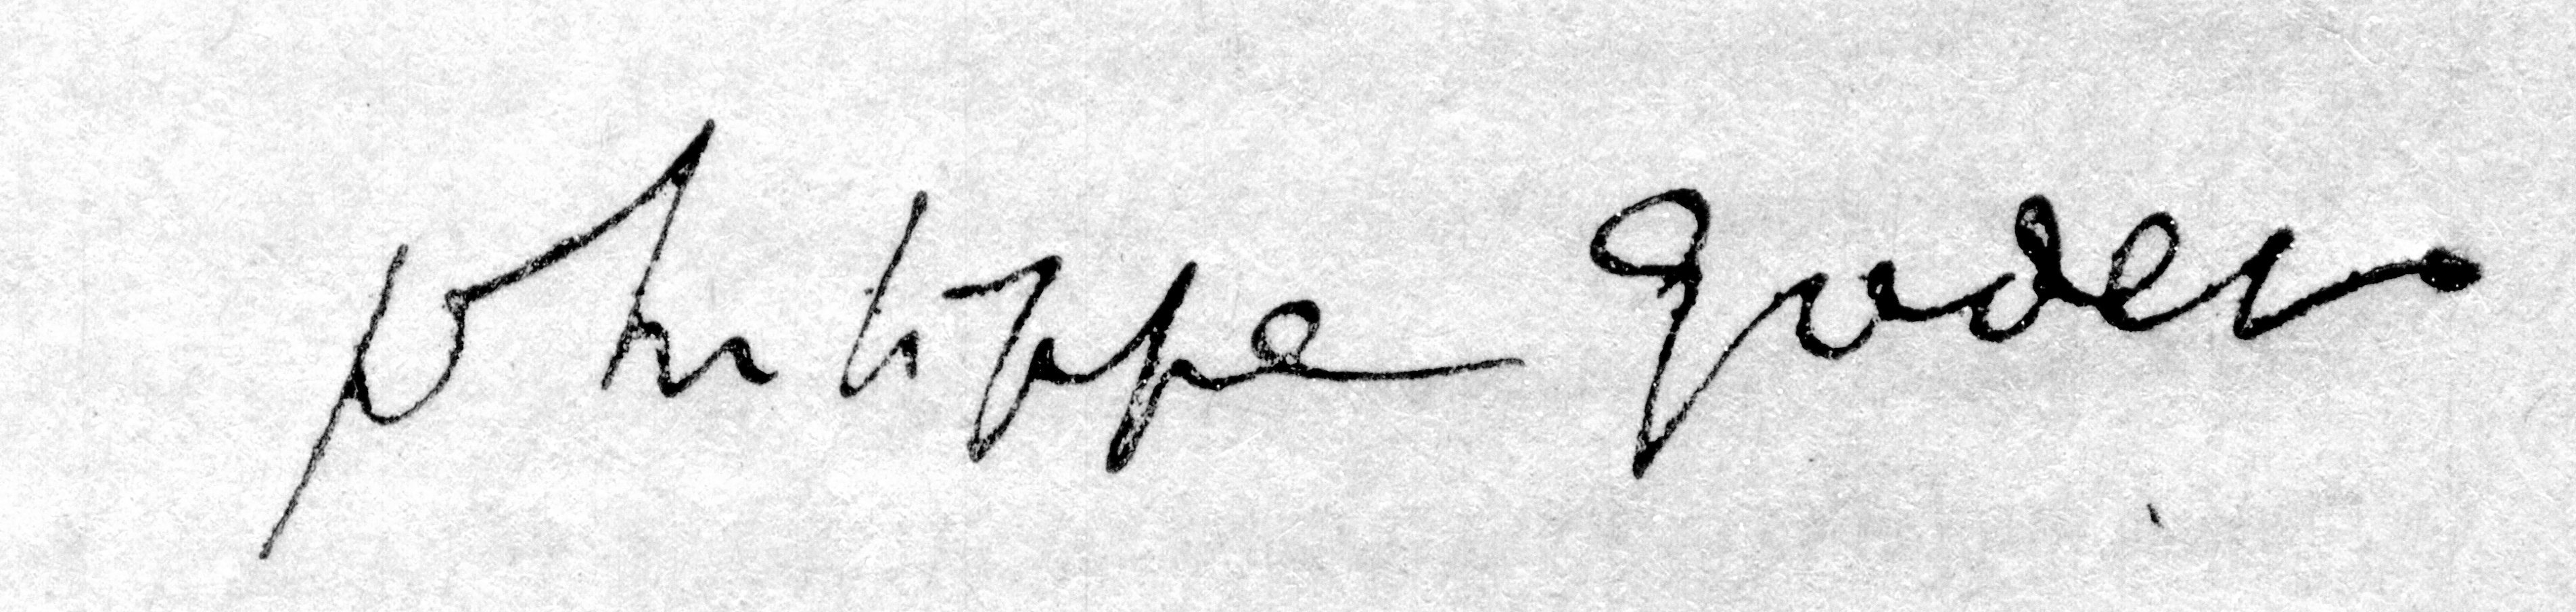
Signature of: philippe godet